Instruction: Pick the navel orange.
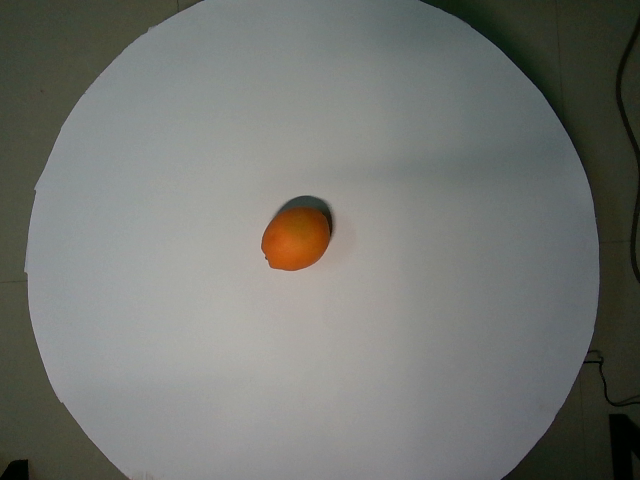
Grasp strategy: vertical